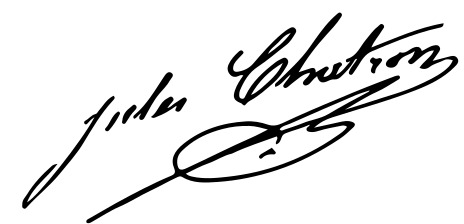
Signature of: jules chatron